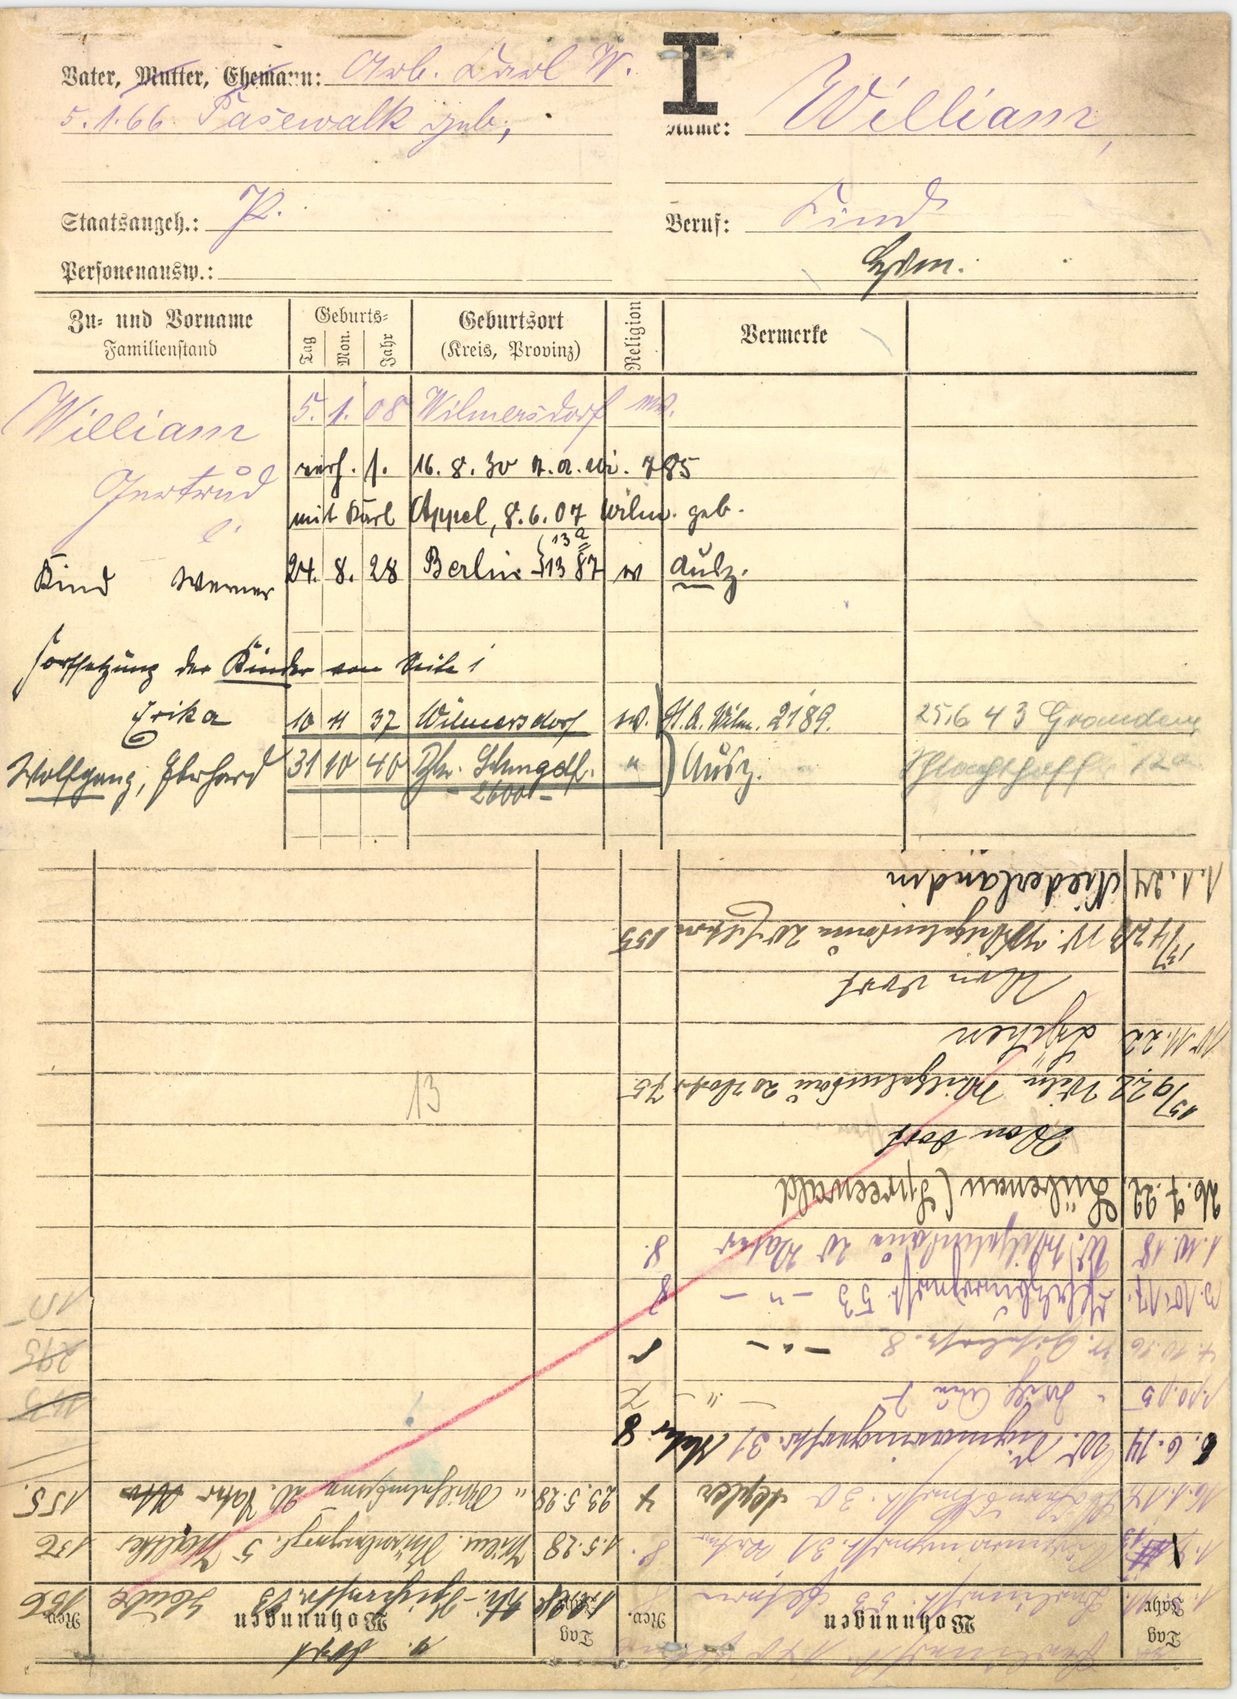
William